Patient: Female, age 58
A 58-year-old women with UC who was on mesalazine (2400 mg per day) for 2 months was transferred to our hospital because of unresolved pneumonia. On the day of admission, she presented with wet cough, fever, and dyspnea on exertion for a week. She was a never-smoker and had no other medical illnesses. She had no allergic history to any medications.
Initial vital signs revealed a temperature of 38.3  C, respiratory rate of 24 breaths per minute, and O2 saturation of 91% on 4L/min oxygen via nasal cannula. Fine crackles were audible in the bilateral lung fields. There were no signs of clubbing, skin rash, or peripheral edema. Laboratory evaluation revealed white blood cell (WBC) count of 22,000/mm3 with 88% neutrophils, 8% lymphocytes, and 3% eosinophils, hemoglobin of 9.4 g/dl, and platelet count of 1,150,000/mm3. The serum levels of c-reactive protein (CRP), Krebs von den Lungen-6 (KL-6), and surfactant protein-D (SP-D) were 15.26 mg/dl, 224 U/ml (<=500), and 130 ng/ml (<=110), respectively. Both procalcitonin (0.201 ng/ml) and beta-D-glucan (<2.9 pg/ml) were negative. Test results for antinuclear antibodies, rheumatoid factor, and antineutrophil cytoplasmic antibody were negative. Arterial blood gas analysis showed partial pressure of carbon dioxide (PaCO2) of 30.1 mmHg and partial pressure of oxygen (PaO2) of 70.8 mmHg with 4L/min oxygen via nasal cannula. A high-resolution CT of the chest showed bilateral and asymmetric air space consolidation and ground-glass opacity with a peribronchial and subpleural distribution (Fig. 1).
To exclude infectious etiology, we performed further bronchoscopic evaluation with bronchoalveolar lavage (BAL). Transbronchial lung biopsy (TBLB) was also performed to evaluate the histological pattern of radiological changes in the patient's lungs. Analysis of BAL fluid (BALF) showed a total cell count of 6.56 x 105/ml and WBC profile of 44% lymphocytes, 32.4% eosinophils, and 16% neutrophils. The CD4/CD8 ratio of BALF was 1.44. The BALF culture, cytology, viral isolation and Pneumocystis jirovecii polymerase chain reaction analysis were negative. Histopathological findings of TBLB showed patchy processes characterized primarily by organizing pneumonia involving alveolar ducts and alveoli with bronchiolar intraluminal polyps (Fig. 2). Sputum, blood, and urine cultures were negative. Extensive blood tests including paired complement fixation test and hemagglutination inhibition test for respiratory associated viruses (respiratory syncytial virus; adenovirus; seasonal influenza A and B; cytomegalovirus; parainfluenza virus 1-3) were all negative. Drug-induced lymphocyte stimulation test (DLST) for mesalazine was negative. Considering these findings and the clinical course, we suspected organizing pneumonia of UC or mesalazine-induced lung injury.
On the day of admission, mesalazine was discontinued and the patient was treated with corticosteroid therapy (intravenous methylprednisolone pulse therapy [1000 mg per day for 3 days] followed by low dose oral prednisolone). NPPV was immediately initiated to treat severe respiratory failure. Initial management of NPPV was positive end-expiratory pressure (PEEP) 5cmH2O with inspired fraction of oxygen (FiO2) of 0.60. According to the Berline definition of ARDS, she had mild ARDS: partial pressure of oxygen/FiO2 [PaO2/FiO2] with PEEP 5cmH2O was 206. Afterwards, oxygenation gradually improved and PaO2/FiO2 with PEEP 5 cmH2O was 355 on day 6. Follow up CT scan showed significant improvement (Fig. 3). NPPV was discontinued and from the patient no longer required oxygen therapy on day 11 (Fig. 4). Eventually, her respiratory status had fully recovered and she was discharged from the hospital on day 25. After resolution, her UC also subsided and no medication has been needed for 3 years. She has also been free from relapse of lung injury.
The diagnostic criteria of DLI are shown in Table 2. We diagnosed her with mesalazine-induced lung injury because she met criteria (1) to (4) starting from the past.
Keywords: 5-asa, 5-aminosalicylic acid, ards, acute respiratory distress syndrome, bal, bronchoalveolar lavage, balf, bronchoalveolar lavage fluid, crp, c-reactive protein, ct, computed tomography, dli, drug-induced lung injury, kl-6, krebs von den lungen-6, nppv, non-invasive positive pressure ventilation, peep, positive end-expiratory pressure, paco2, partial pressure of carbon dioxide, pao2, partial pressure of oxygen, sp-d, surfactant protein-d, tblb, transbronchial lung biopsy, uc, ulcerative colitis, wbc, white blood cell
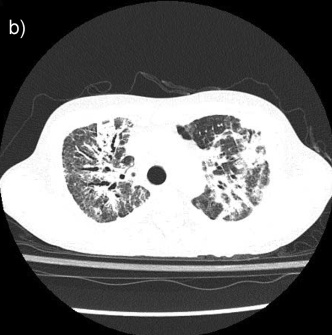
Image caption: Chest radiograph and computed tomography (CT) on admission. . a): Chest radiograph demonstrates diffuse infiltrative shadows in the bilateral lung fields.